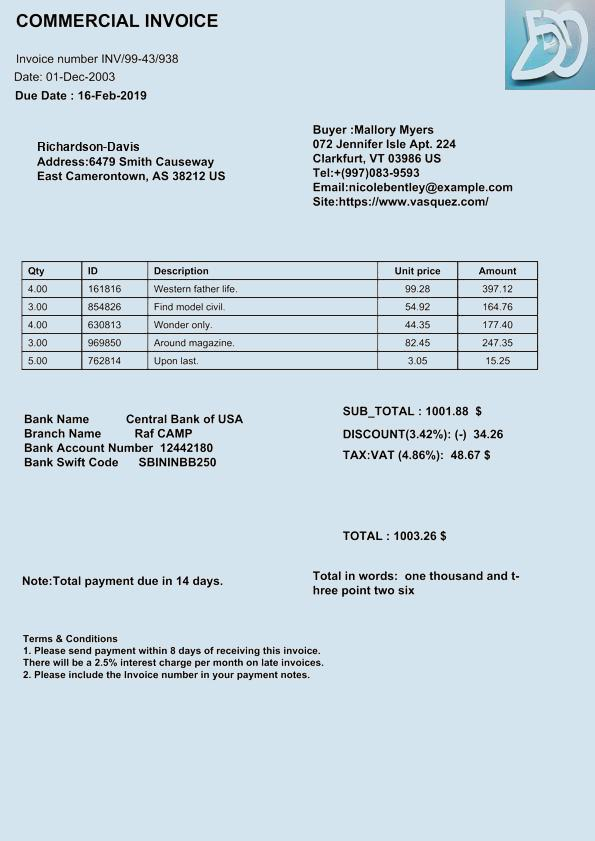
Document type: Invoice